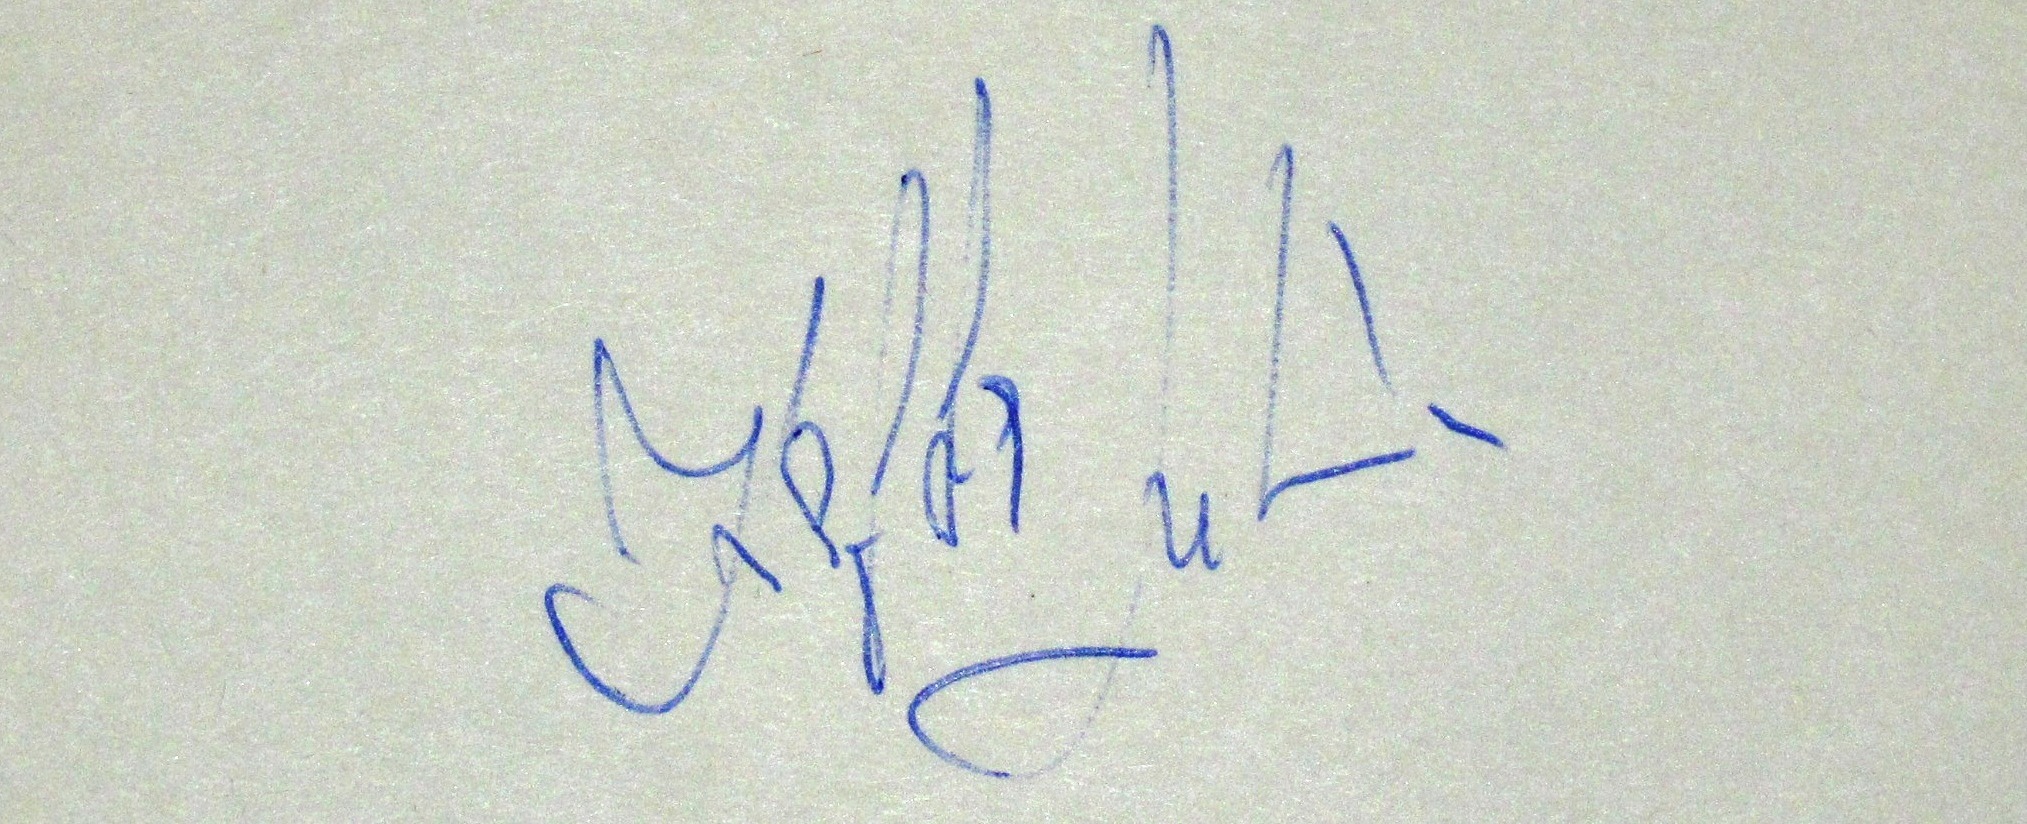
Signature of: lubomír kafka